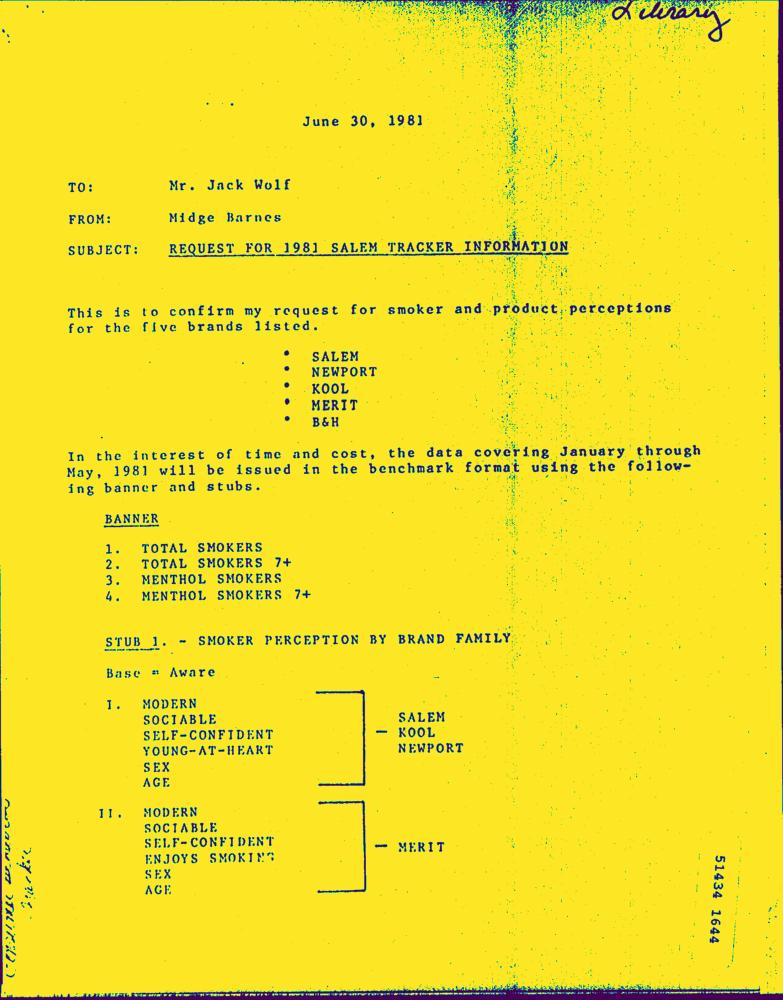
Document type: Letter-Doc